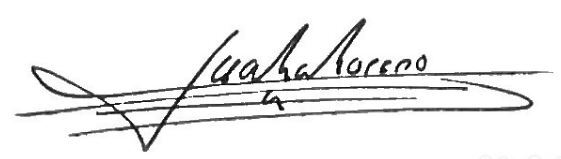
Signature of: juan manuel moreno